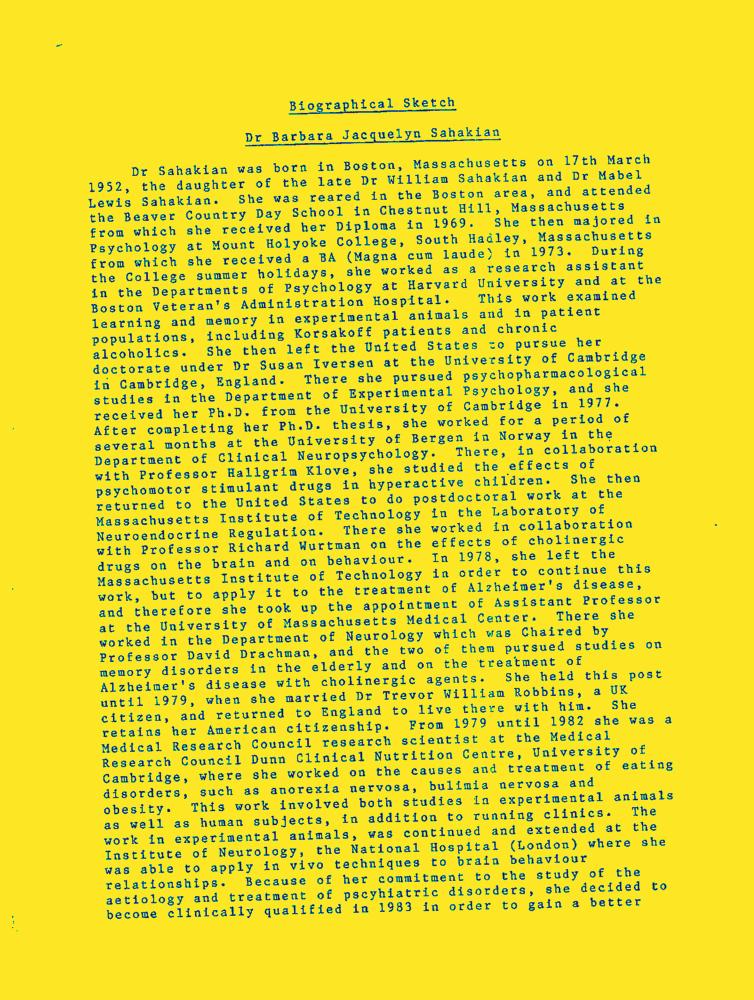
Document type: Resume-Doc